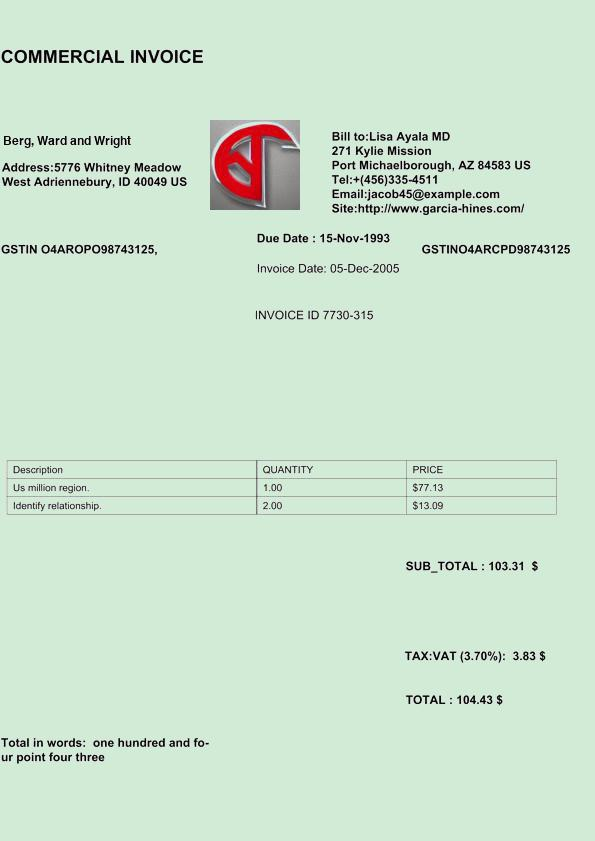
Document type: Invoice